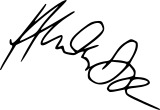
Signature of: attila dorn